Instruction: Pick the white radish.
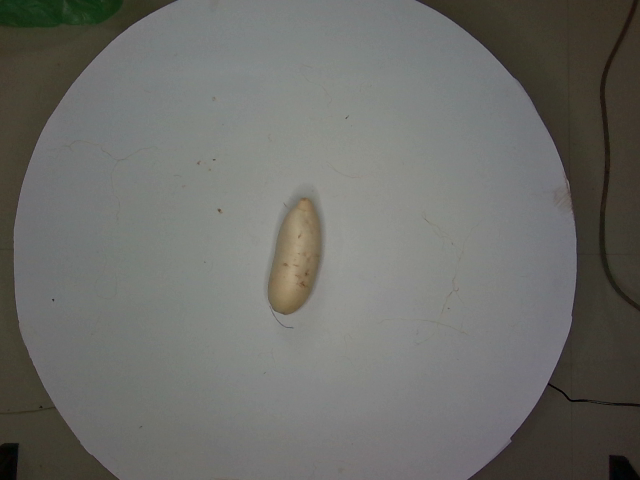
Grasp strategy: vertical